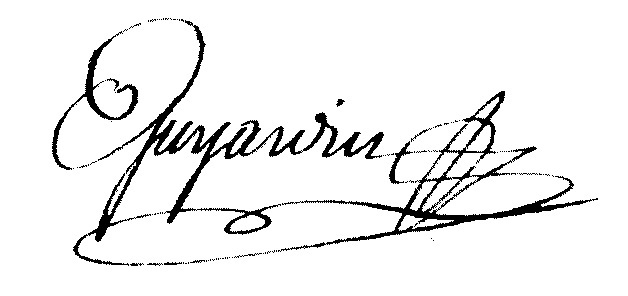
Signature of: louis guyardin